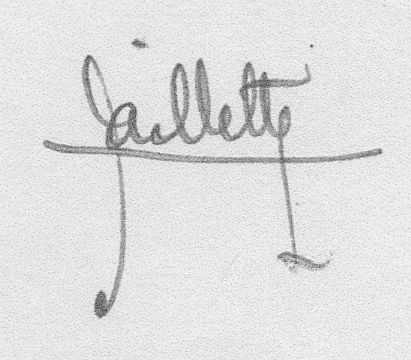
Signature of: georges caillette